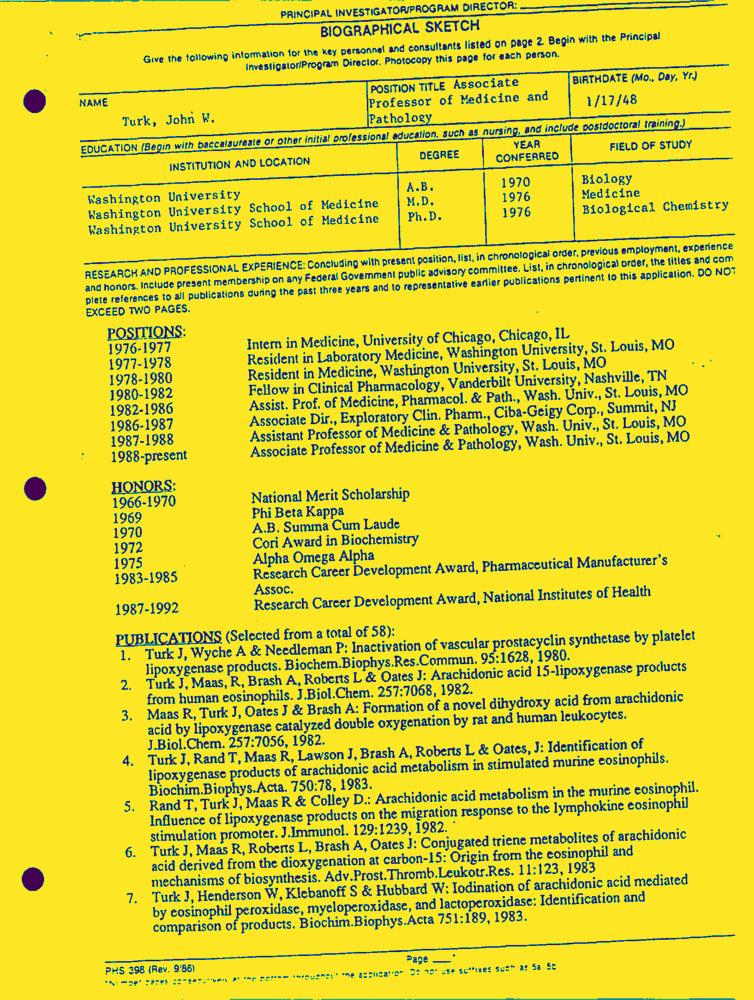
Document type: Resume-Doc